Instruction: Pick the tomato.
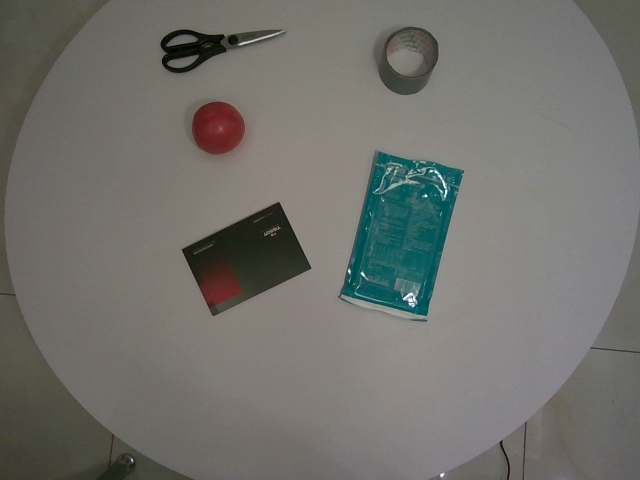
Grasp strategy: vertical